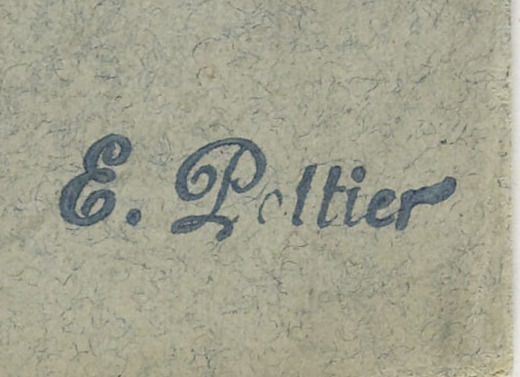
Signature of: emmanuel pottier